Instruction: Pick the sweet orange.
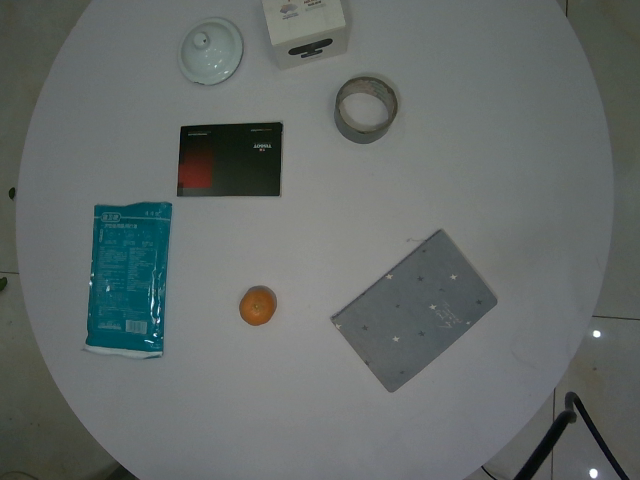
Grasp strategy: vertical